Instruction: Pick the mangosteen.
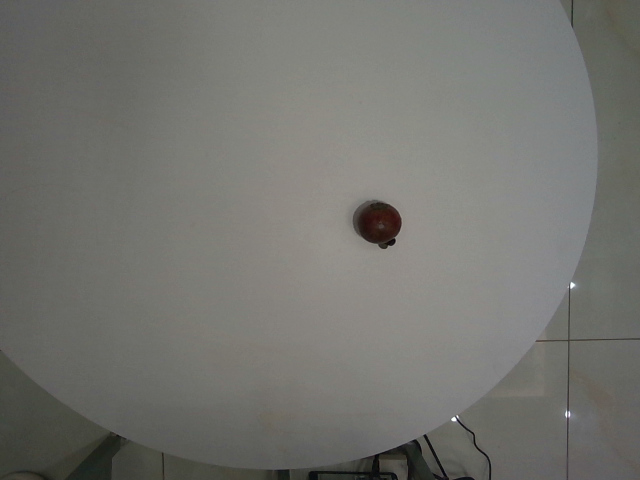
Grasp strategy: vertical